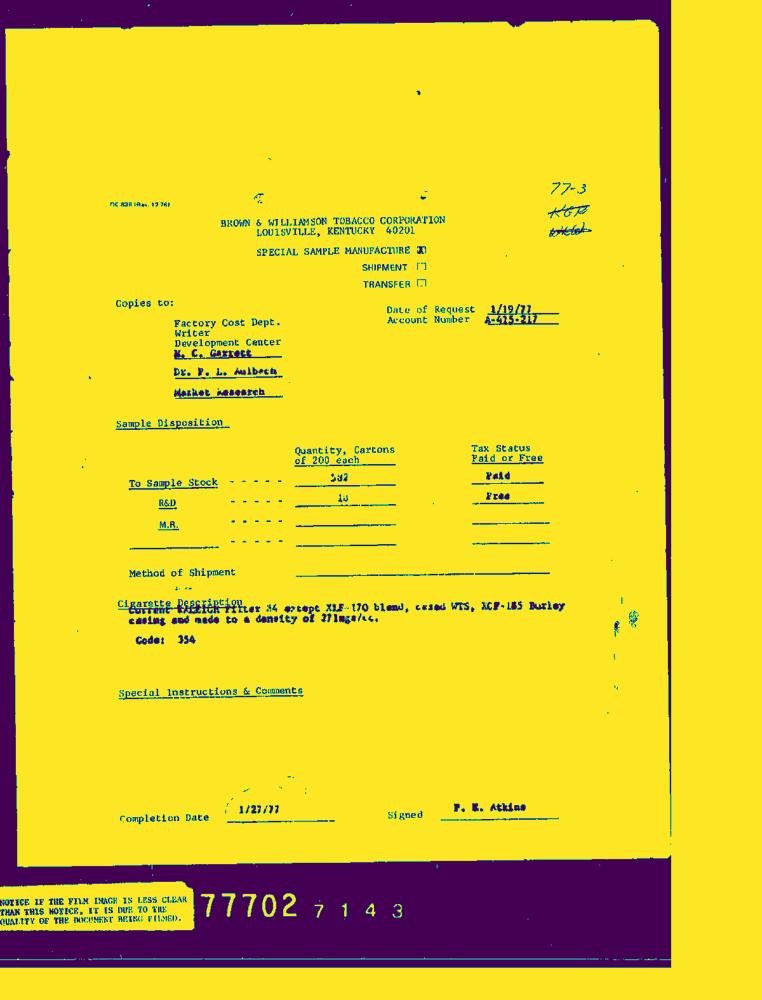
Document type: Invoice-Doc